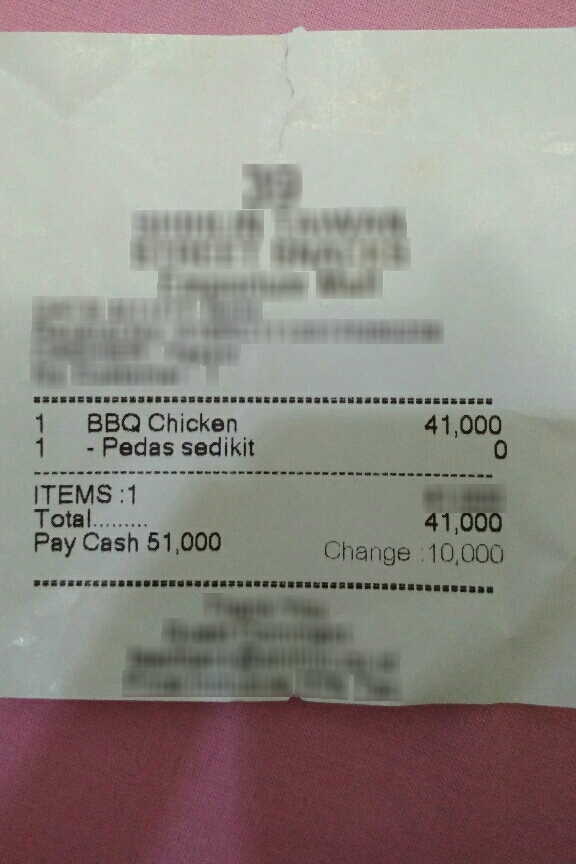
Number of items: 6
Total: 41,000
OCR text regions:
text: Total
text: 41,000
text: Pay Cash
text: 51,000
text: Change
text: 10,000
text: ITEMS:
text: 1
text: 1
text: BBQ
text: Chicken
text: 41,000
text: 1
text: - Pedas
text: sedikit
text: 0